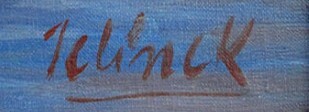
Signature of: jiří jelínek